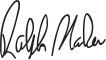
Signature of: ralph nader